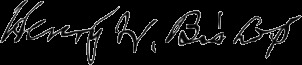
Signature of: henry w bishop